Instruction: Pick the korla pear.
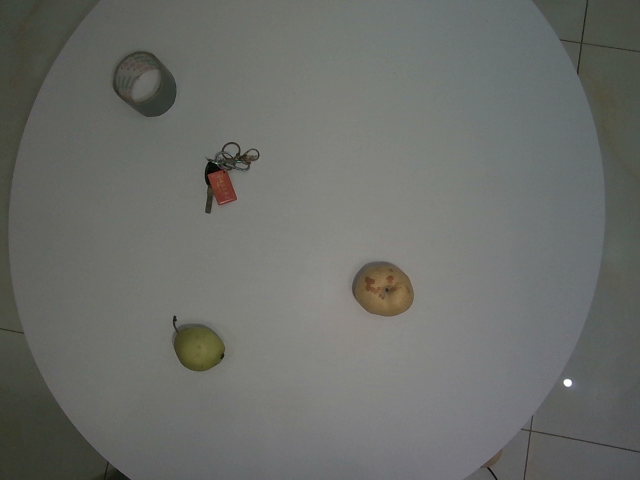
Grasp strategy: vertical